Question: How does the patient history play a role?
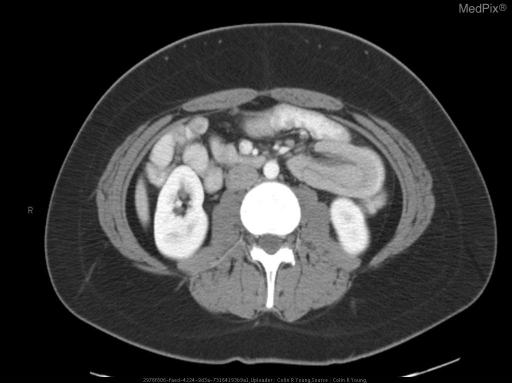
Answer: The patient's history of 23 y/o female smoker w/ history of inflammatory bowel disease (IBD) type disease s/p partial colectomy with intermittent abdominal symptoms. is key in understanding the case.